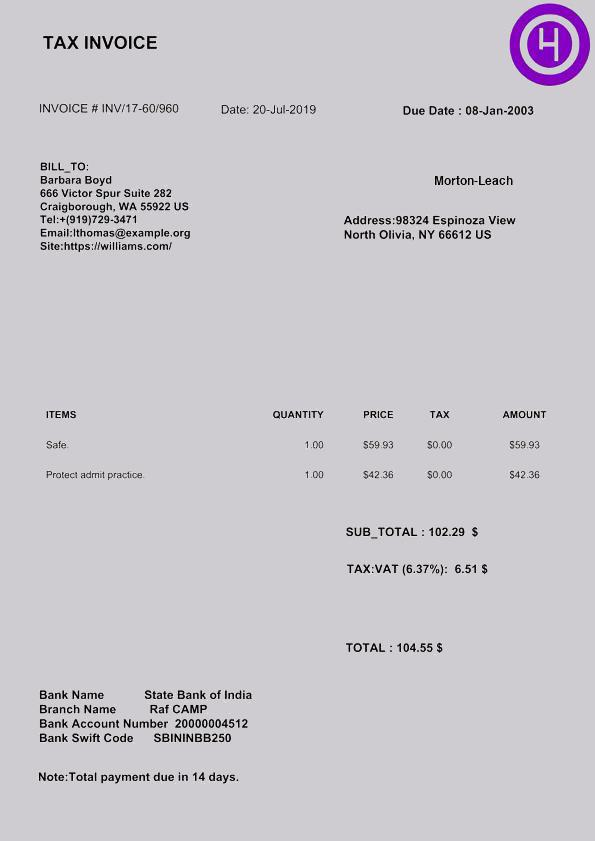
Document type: Invoice